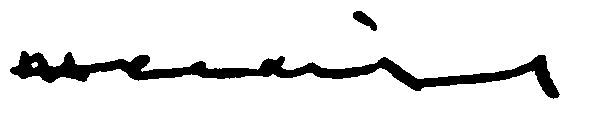
Signature of: rafael ángel calderón guardia